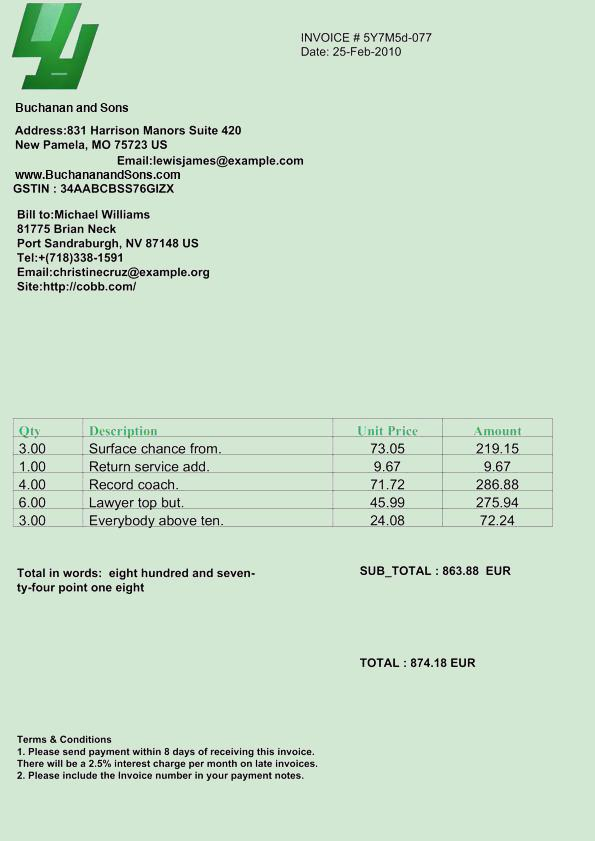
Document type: Invoice